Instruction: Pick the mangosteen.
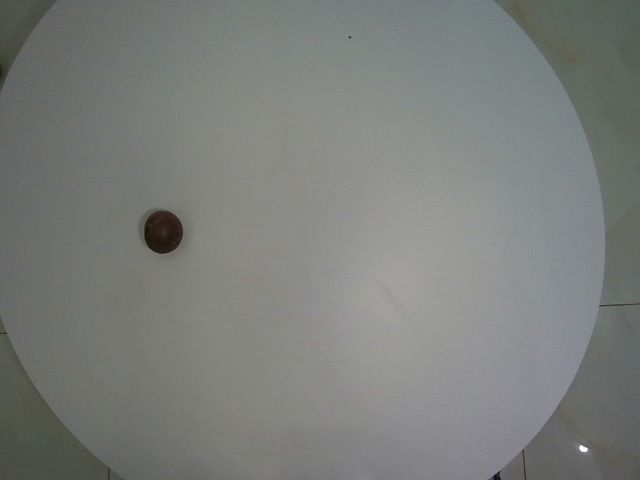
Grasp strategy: vertical